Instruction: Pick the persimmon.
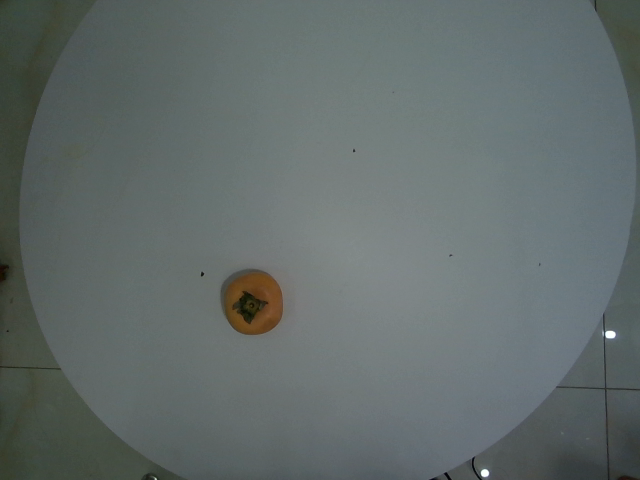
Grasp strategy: vertical